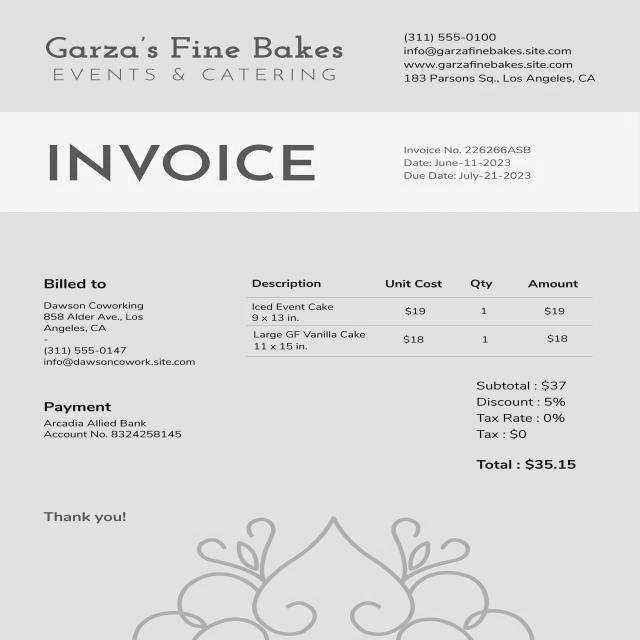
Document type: Invoice